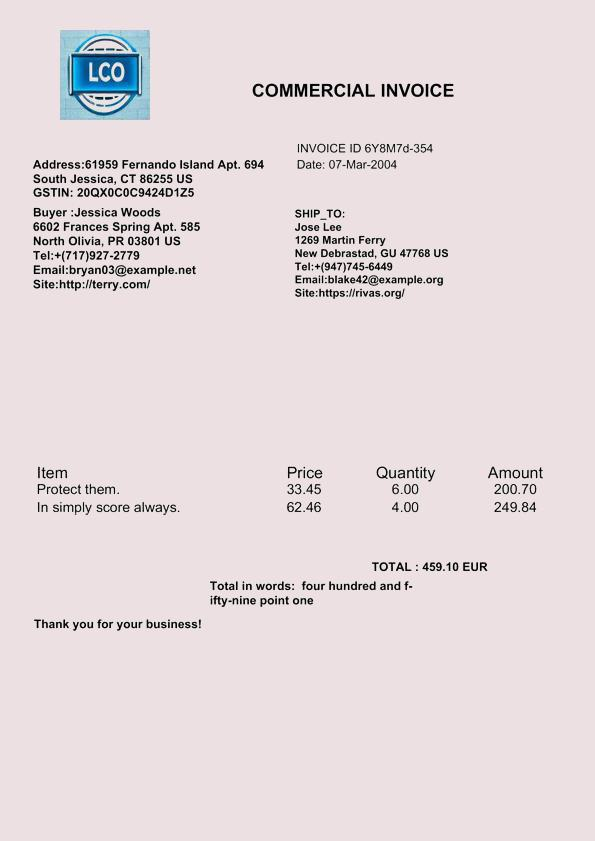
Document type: Invoice